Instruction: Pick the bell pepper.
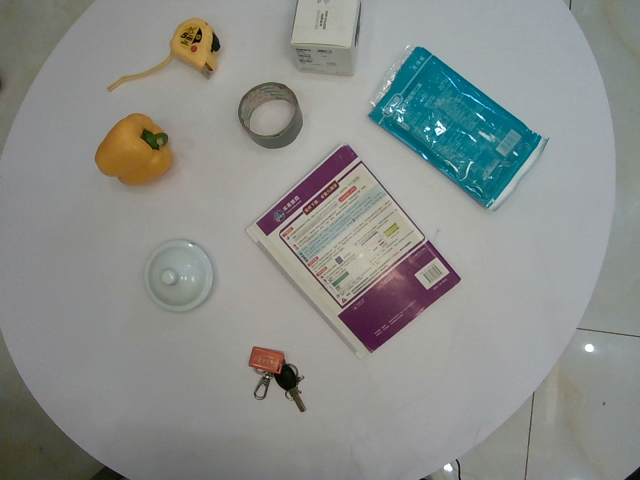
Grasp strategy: vertical